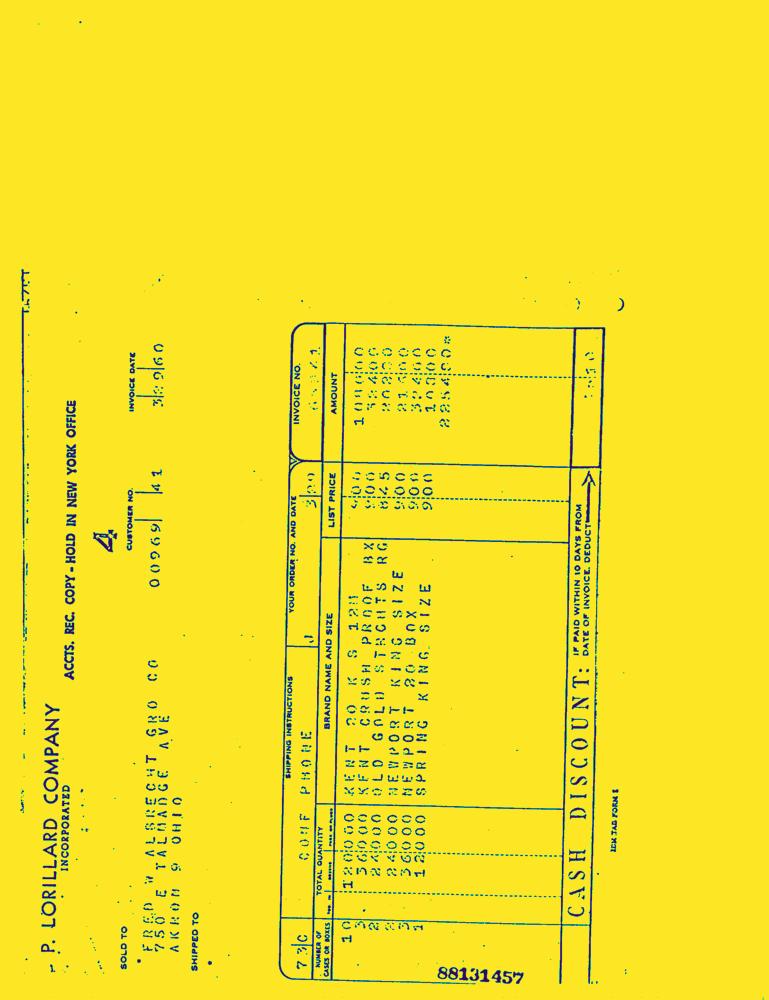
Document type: Invoice-Doc